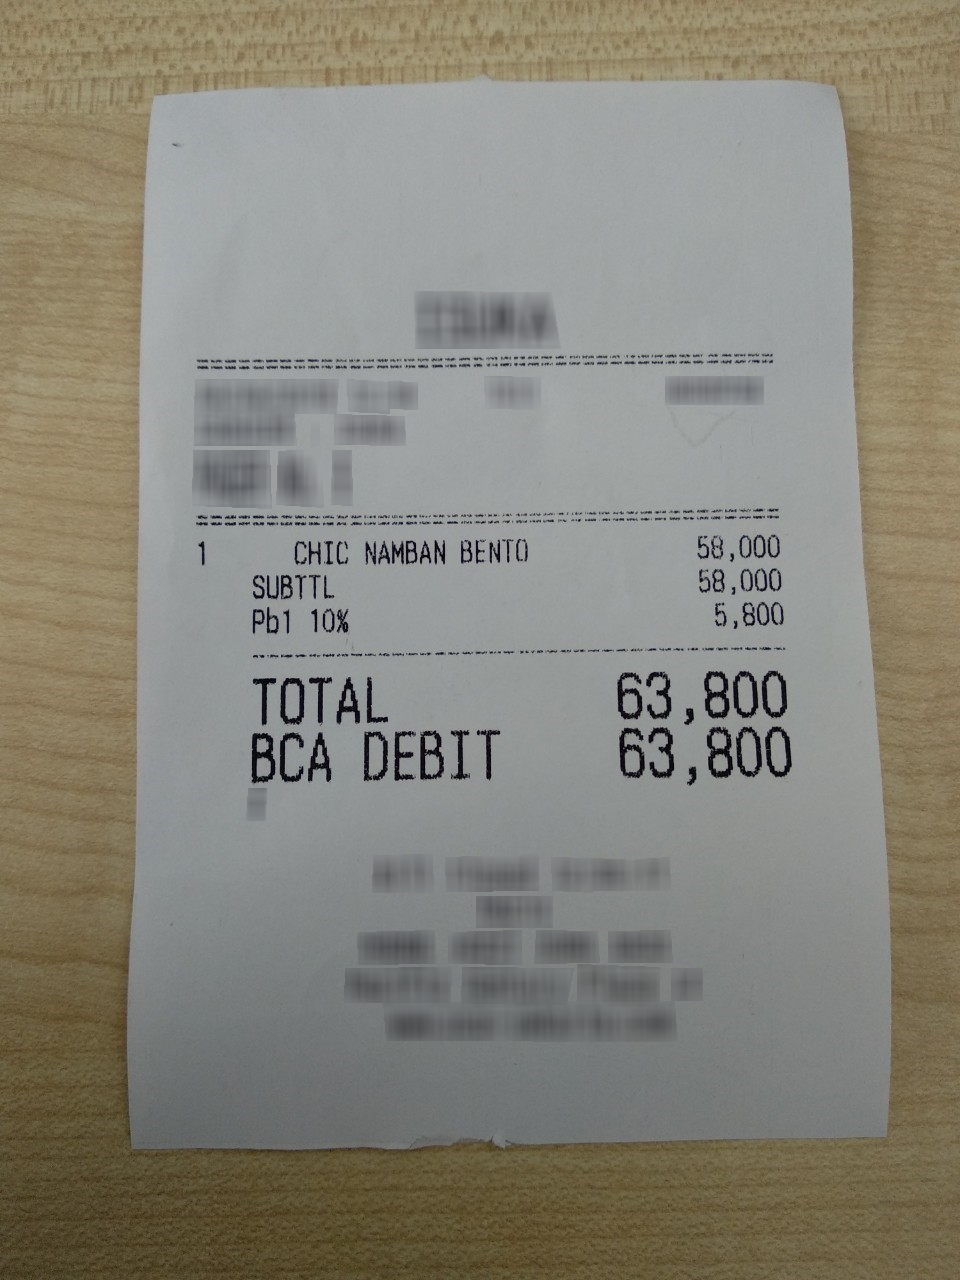
Number of items: 3
Subtotal: 58,000
Tax: 5,800
Total: 63,800
OCR text regions:
text: 1
text: CHIC
text: NAMBAN
text: BENTO
text: 58,000
text: SUBTTL
text: 58,000
text: Pb1
text: 10%
text: 5,800
text: TOTAL
text: 63,800
text: BCA
text: DEBIT
text: 63,800